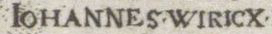
Signature of: johannes wierix